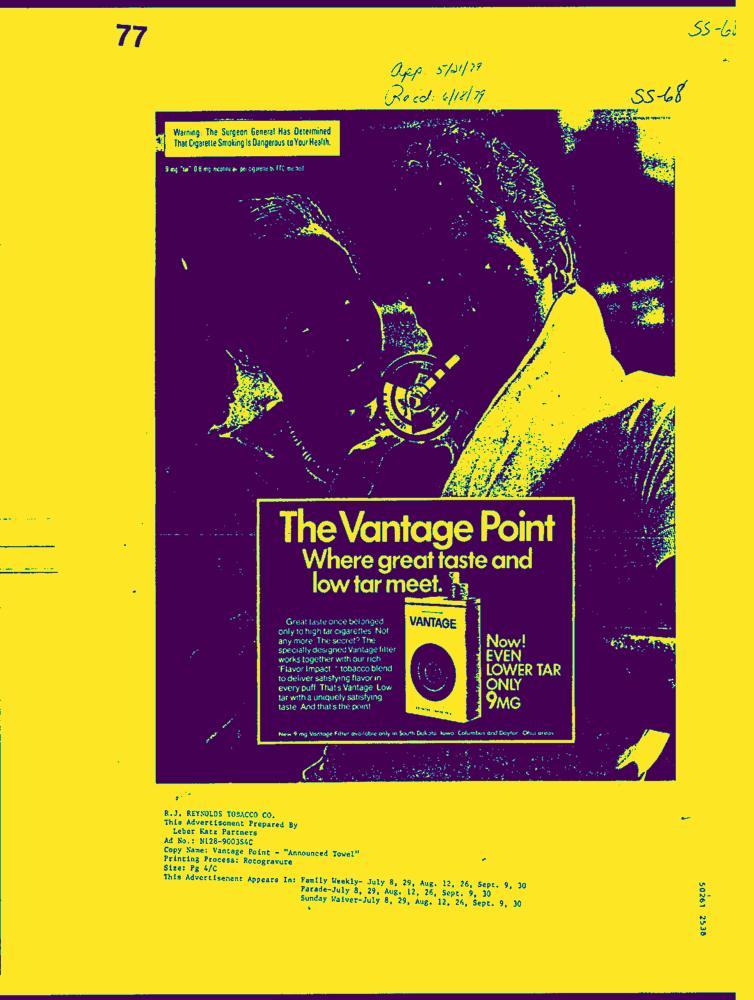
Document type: AD